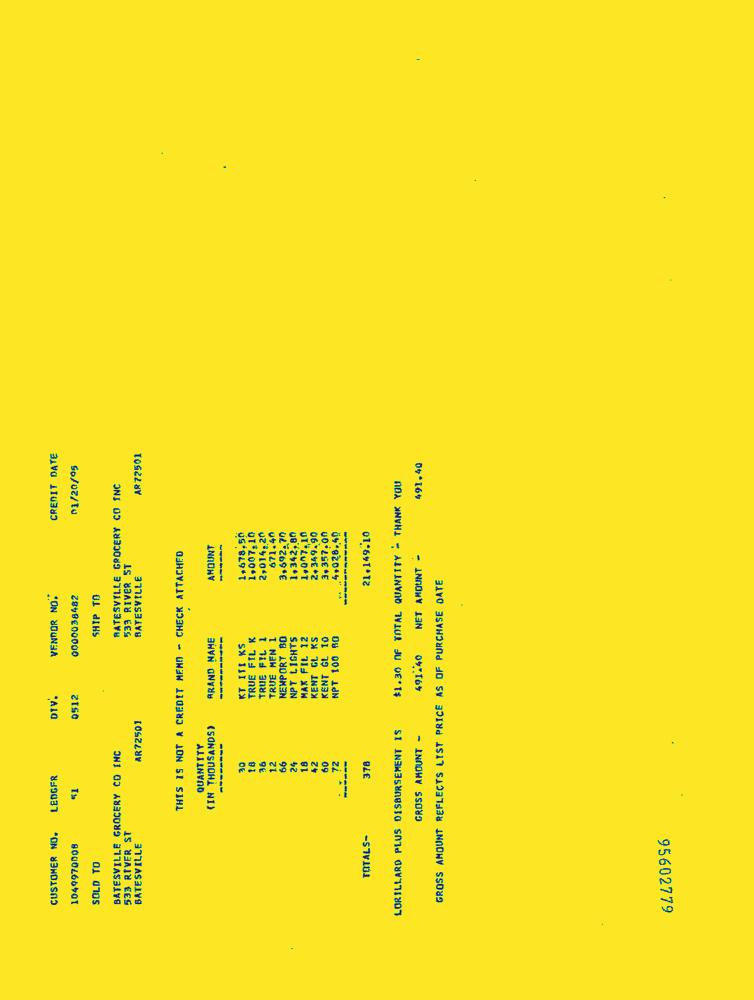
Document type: Invoice-Doc